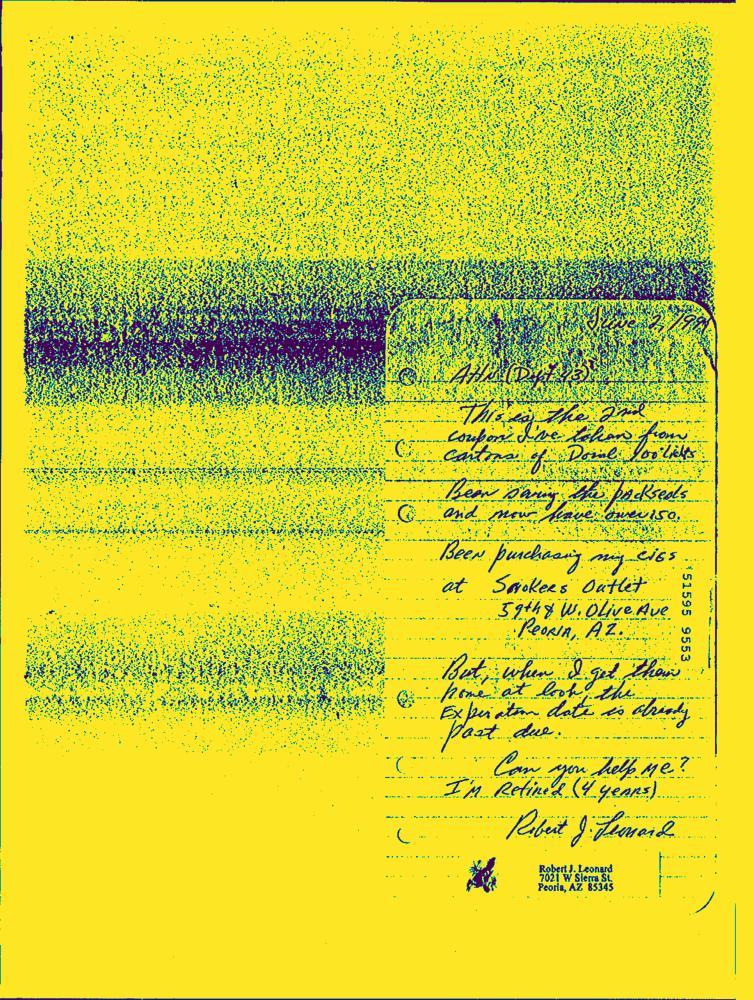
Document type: Hand-Written